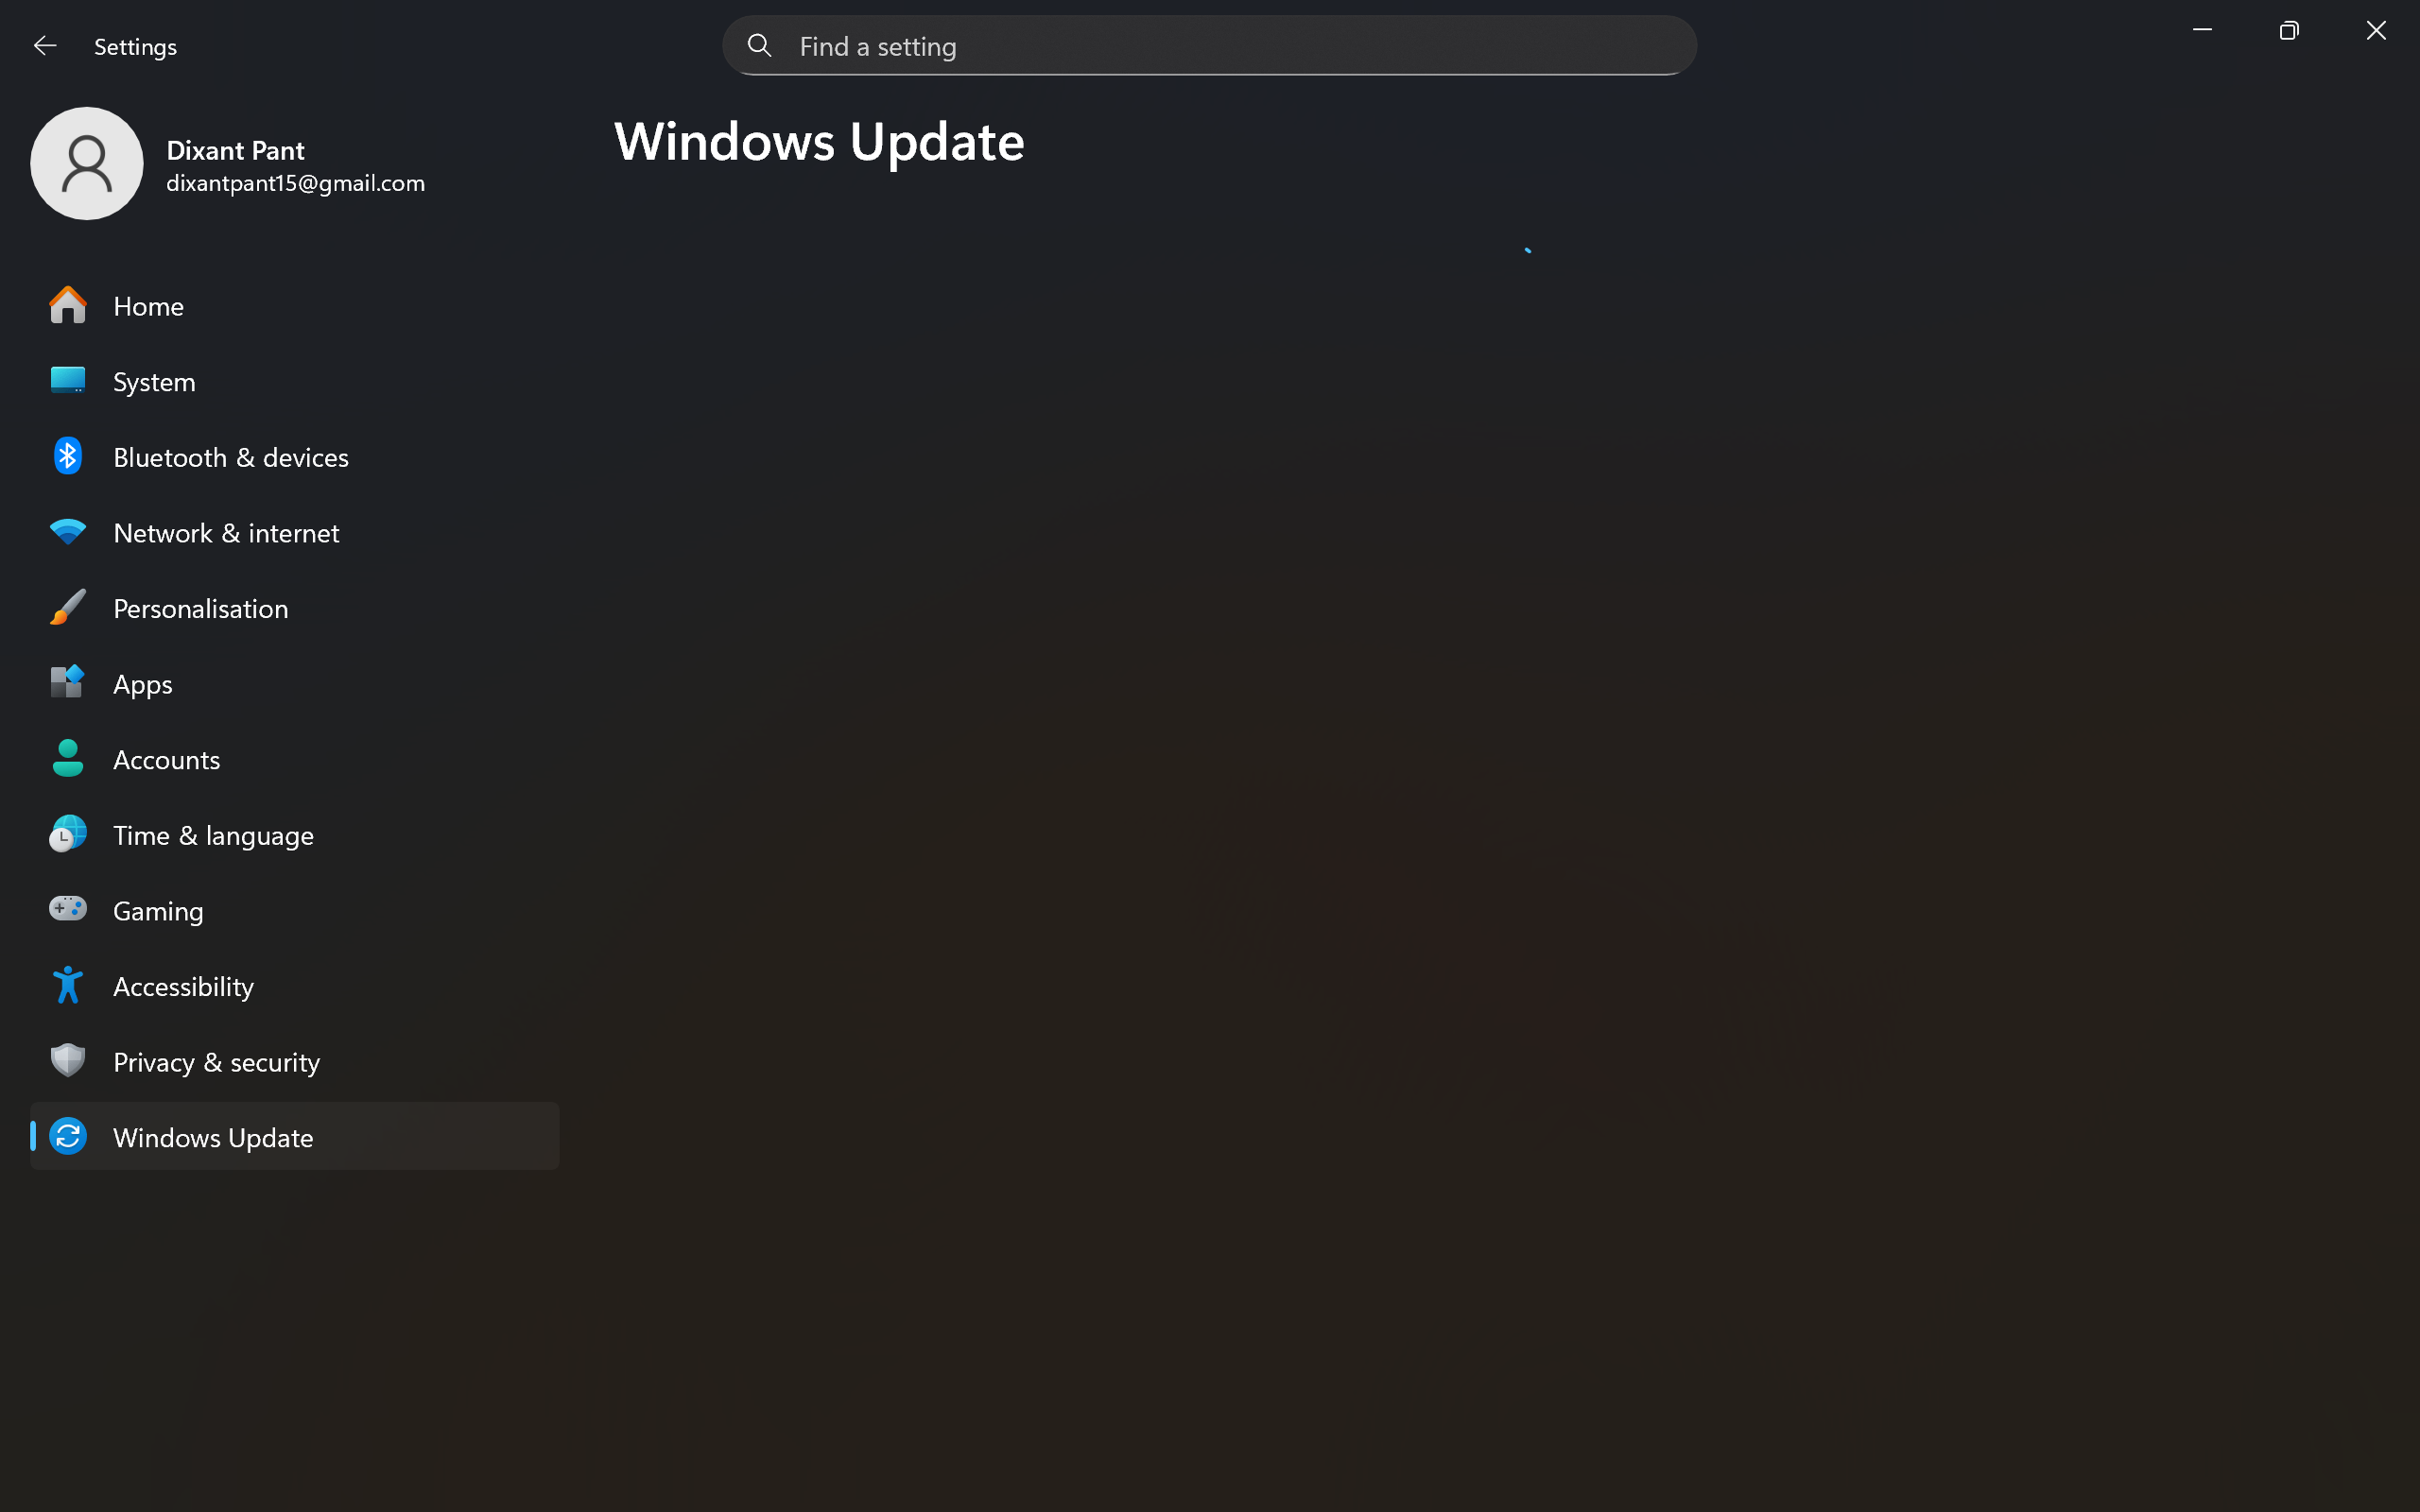
UI elements on screen:
"Desktop - window"
"Untitled document - Google Docs - window"
"System - menu bar - Contains commands to manipulate the window"
"System - menu item"
"title bar - value: Untitled document - Google Docs"
"Minimise - button - Moves the window out of the way"
"Maximise - button - Makes the window full screen"
"Close - button - Closes the window"
"Tom Holland and Gordon Ramsay Bond Over A Spicy Fried Chicken Sandwich - YouTube - window"
"System - menu bar - Contains commands to manipulate the window"
"System - menu item"
"title bar"
"Minimise - button - Moves the window out of the way"
"Maximise - button - Makes the window full screen"
"Close - button - Closes the window"
"Amazon.co.uk: Low Prices in Electronics, Books, Sports Equipment & more - window"
"System - menu bar - Contains commands to manipulate the window"
"System - menu item"
"title bar"
"Minimise - button - Moves the window out of the way"
"Maximise - button - Makes the window full screen"
"Close - button - Closes the window"
"Home - BBC News - window"
"System - menu bar - Contains commands to manipulate the window"
"System - menu item"
"title bar - value: Home - BBC News"
"Minimise - button - Moves the window out of the way"
"Maximise - button - Makes the window full screen"
"Close - button - Closes the window"
"window"
"Taskbar - pane"
"pane"
"pane"
"Running applications - pane"
"System - menu bar - Contains commands to manipulate the window"
"System - menu item"
"Settings - window - value: Settings"
"Minimise Settings - button"
"Restore Settings - button"
"Close Settings - button"
"Settings - window"
"Settings - text"
"list"
"Search box, Find a setting - edit"
"Search box, Find a setting - edit"
"pane"
"Find a setting - text"
"button"
" - text"
"UI element"
"Back - button"
"window"
"Dixant Pant dixantpant15@gmail.com - button"
"User profile picture - graphic"
"Dixant Pant - text"
"dixantpant15@gmail.com - text"
"pane"
"grouping"
"Home - list item"
"graphic"
"Home - text"
"System - list item"
"graphic"
"System - text"
"Bluetooth & devices - list item"
"graphic"
"Bluetooth & devices - text"
"Network & internet - list item"
"graphic"
"Network & internet - text"
"Personalisation - list item"
"graphic"
"Personalisation - text"
"Apps - list item"
"graphic"
"Apps - text"
"Accounts - list item"
"graphic"
"Accounts - text"
"Time & language - list item"
"graphic"
"Time & language - text"
"Gaming - list item"
"graphic"
"Gaming - text"
"Accessibility - list item"
"graphic"
"Accessibility - text"
"Privacy & security - list item"
"graphic"
"Privacy & security - text"
"Windows Update - list item"
"graphic"
"Windows Update - text"
"grouping"
"grouping"
"Windows Update - button"
"Windows Update - text"
"grouping"
"pane"
" - text"
" - text"
" - text"
"You're up to date - text"
"Last checked: Today, ‏‎20:29 - text"
"Check for updates - button"
"Check for updates - text"